Question: What jurisdiction, city, or county is the document associated with?
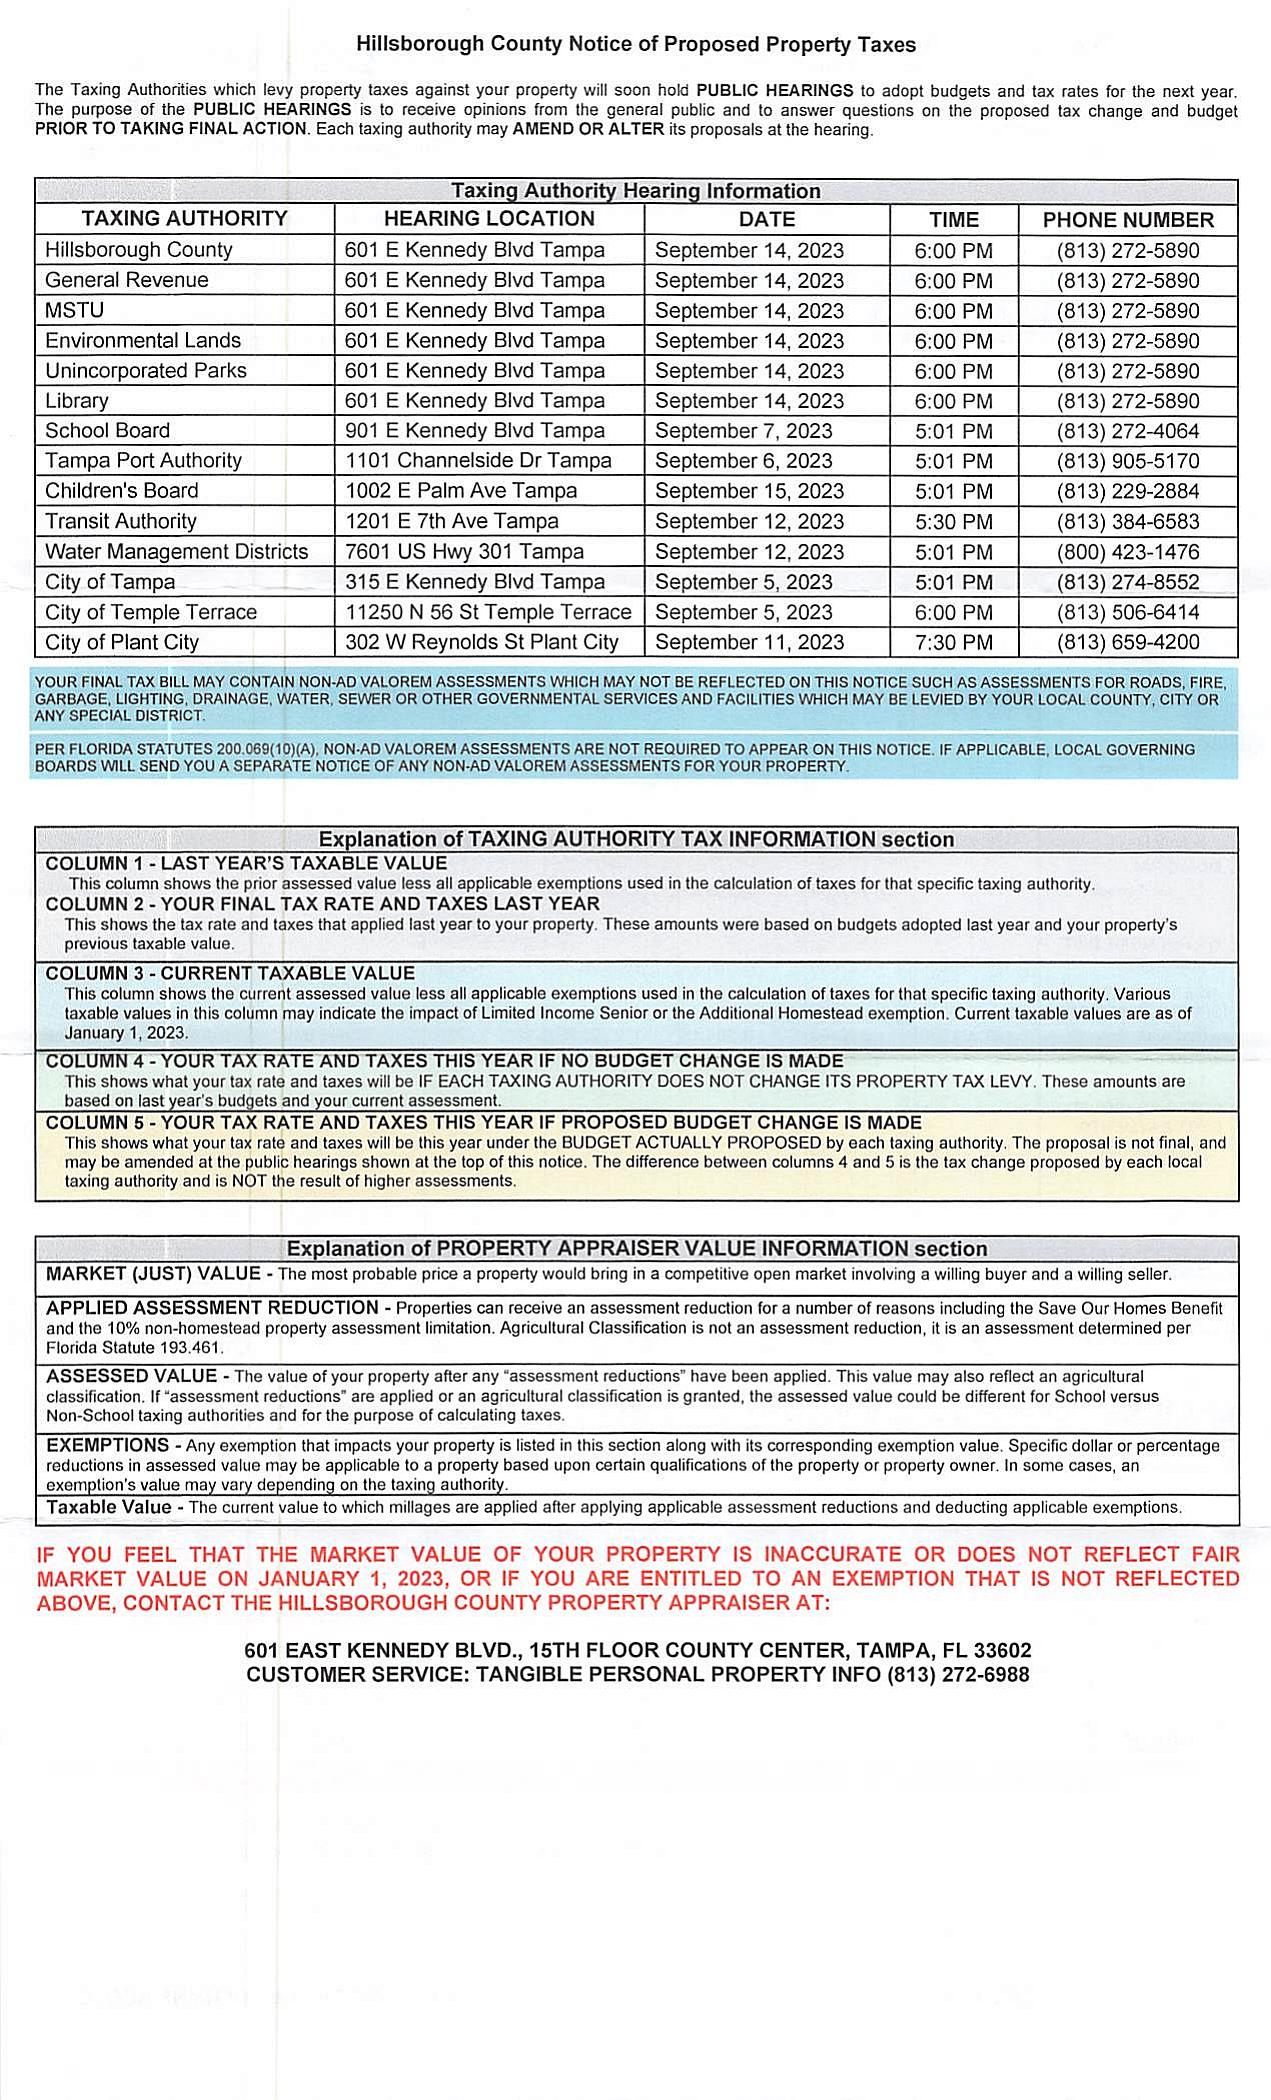
Answer: "Hillsborough County"